Question: What was observed in the imaging?
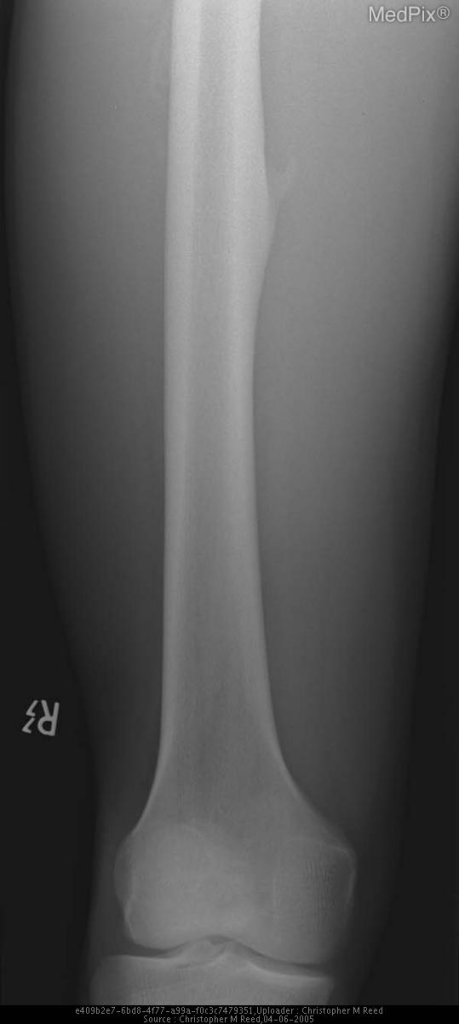
Answer: The imaging shows Irregular soft tissue calcification is seen adjacent to the lateral aspect of the mid right femur, underlying site of known prior trauma and now-palpable soft tissue mass. Cortical contiguity is uncertain. Additionally, there is curvilinear extension of the posteromedial mid right femoral cortex consistent with a chronic tug lesion of the thigh adductors. Irregular soft tissue calcification is seen adjacent to the lateral aspect of the mid right femur, underlying site of known prior trauma and now-palpable soft tissue mass. Cortical contiguity is uncertain. Additionally, there is curvilinear extension of the posteromedial mid right femoral cortex consistent with a chronic tug lesion of the thigh adductors..